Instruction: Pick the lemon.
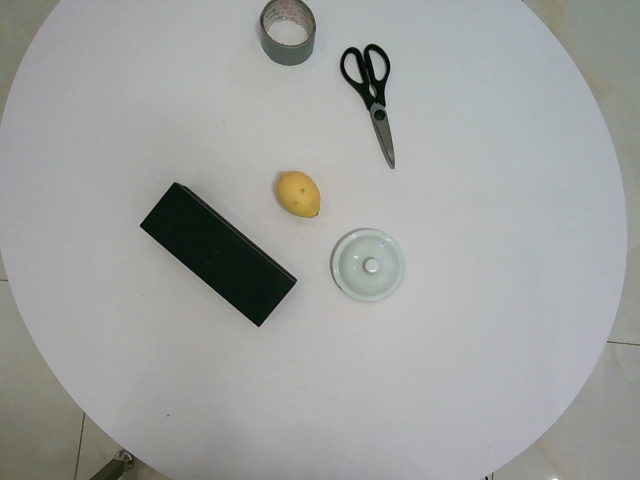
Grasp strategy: vertical